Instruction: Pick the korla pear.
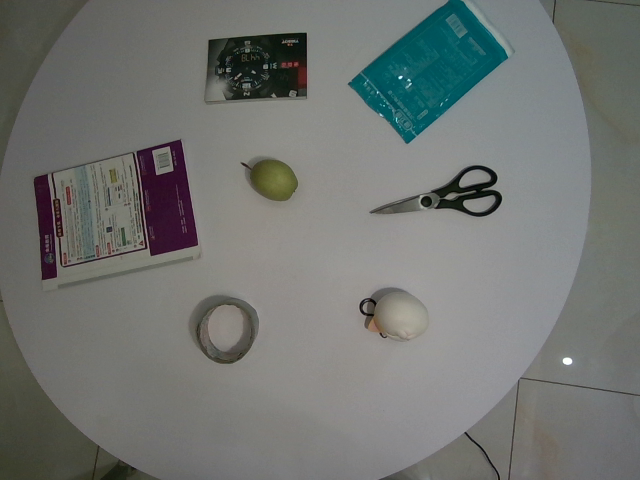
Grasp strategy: vertical